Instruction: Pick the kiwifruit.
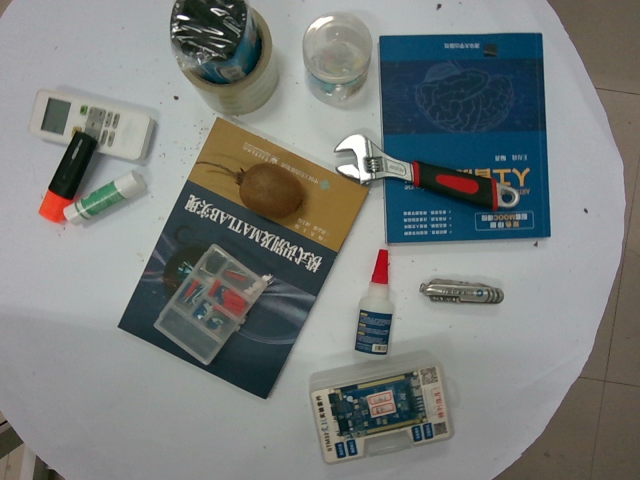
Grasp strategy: vertical